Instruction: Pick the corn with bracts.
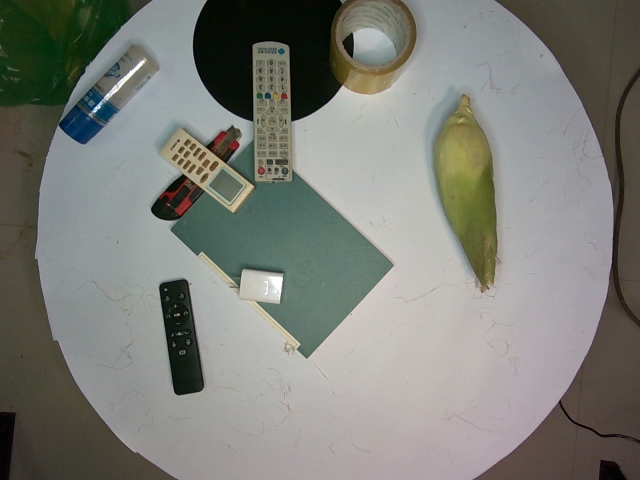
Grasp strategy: vertical